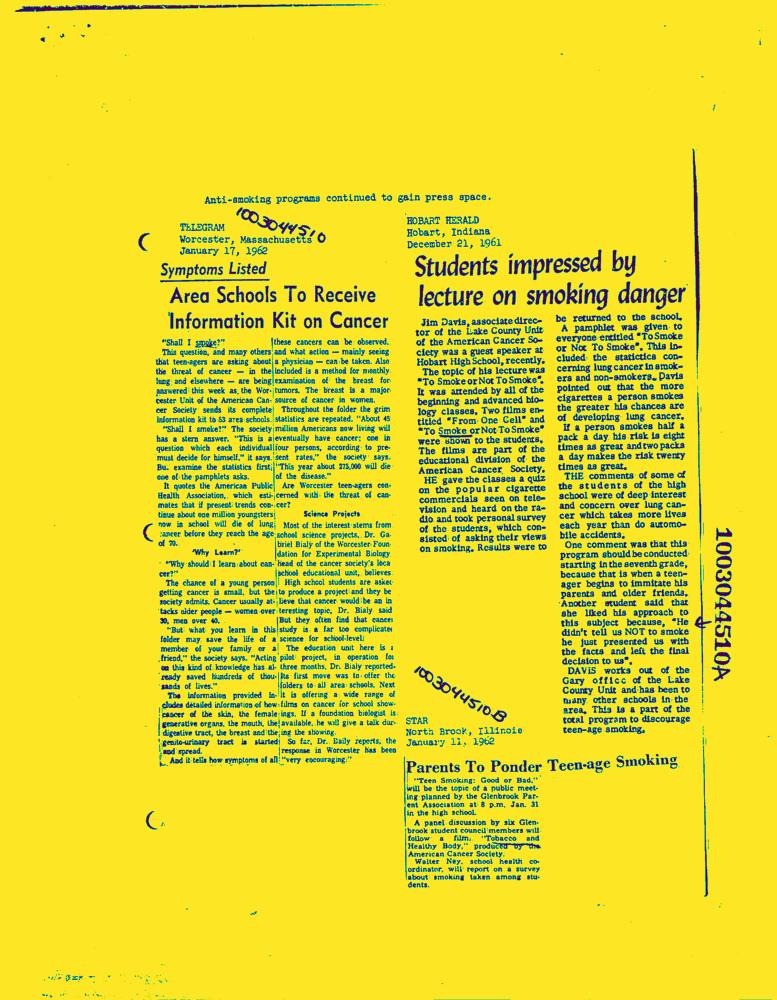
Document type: News-Article